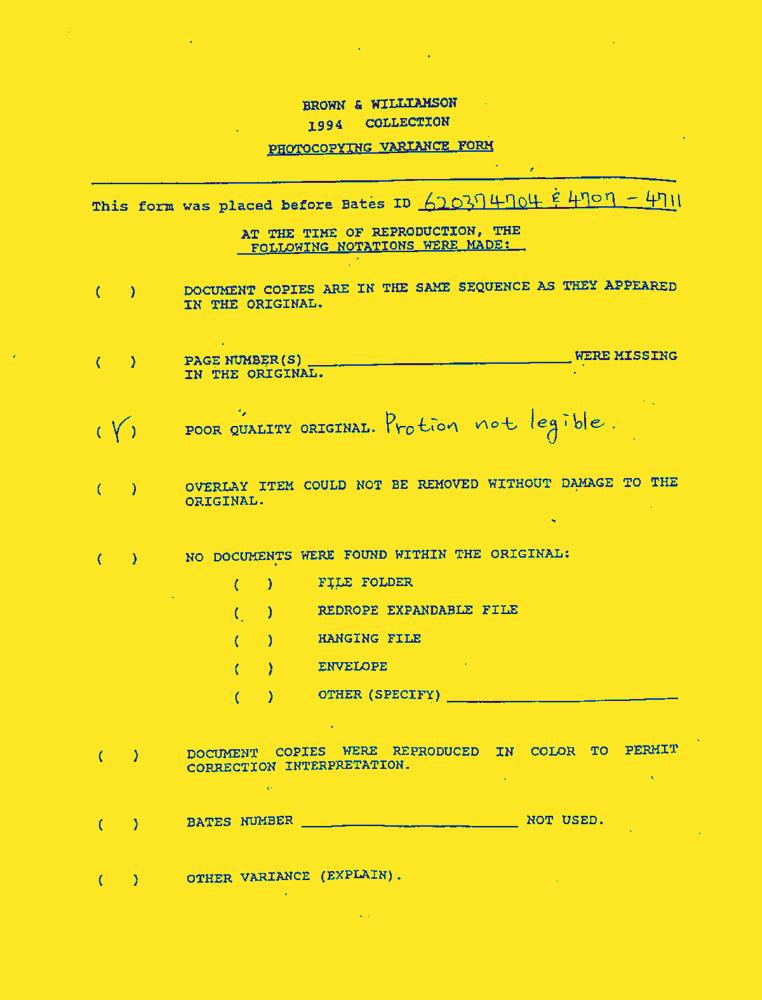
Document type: Letter-Doc